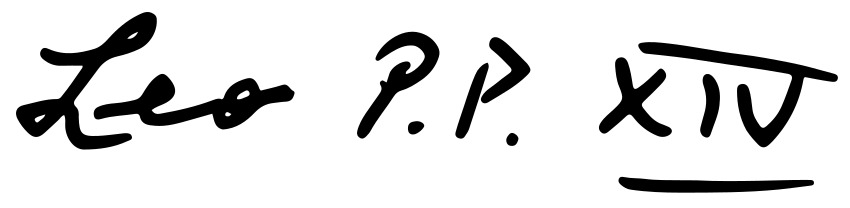
Signature of: leo xiv